Question: What was observed in the imaging?
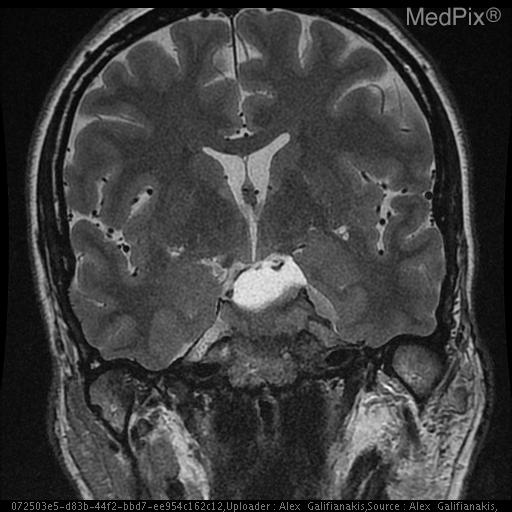
Answer: The imaging shows Avidly enhancing suprasellar mass distinct from the pituitary measuring approximately 3.3 x 2.5 x 3.5 cm. The mass surrounds the left cavernous internal carotid artery extending into the medial aspect of the right cavernous sinus.

The tumor extends anteriorly to the left orbital apex.  There is suprasellar and pontine cistern extension also coursing along the posterior margin of the majority of the clivus. There is posterior extension of the mass surrounding the left 5th cranial nerve involving Meckel's cave as well as surrounding the cisternal portion of the 5th cranial nerve. The mass extends to but not definitely within the left foramen ovale involving the left foramen rotundum as well. The mass abuts the left margin of the basilar artery and the left anterior margin of the mid brain. It extends into the posterior-superior aspect of the sphenoid sinus as well.

A fluid intensity, non-enhancing structure is seen along the posterior margin of the above described mass filling the superior pontine cistern with extension into the left suprasellar cistern measuring 2.3x1.5x1.2 cm. The mass involves the left cavernous sinus, surrounds the carotid, and extends forward to the orbital apex, and backward to the tentorium and clivus..